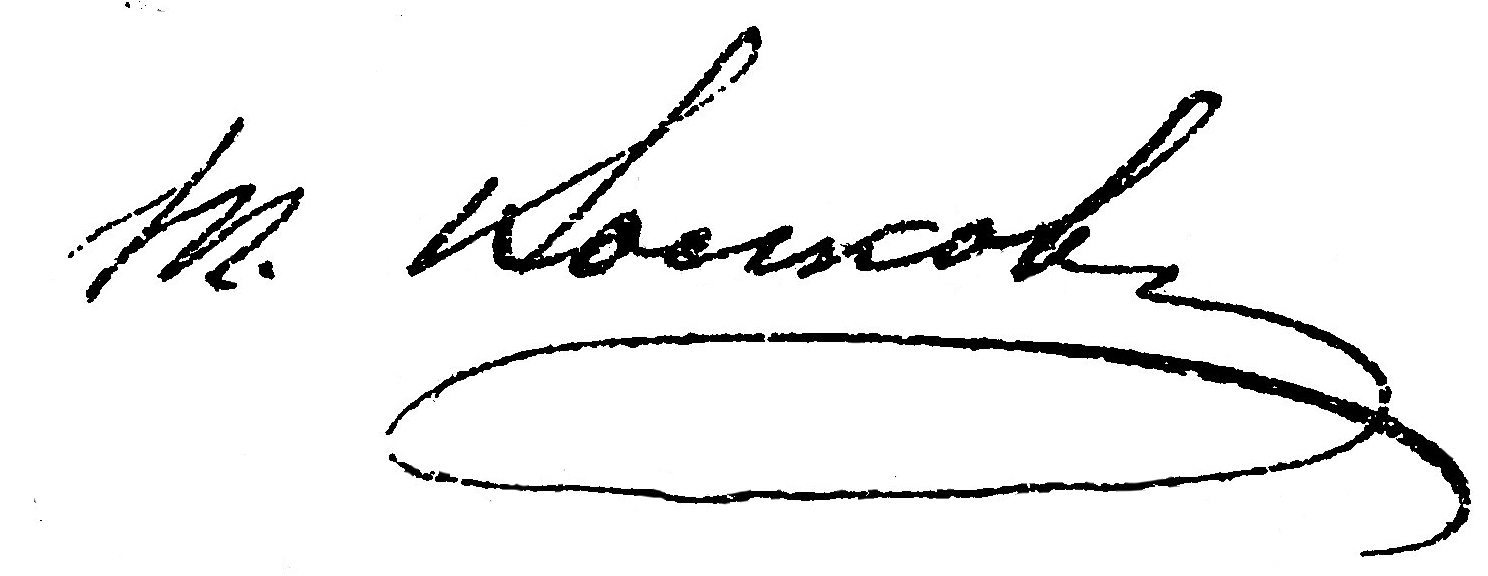
Signature of: timofey volkov